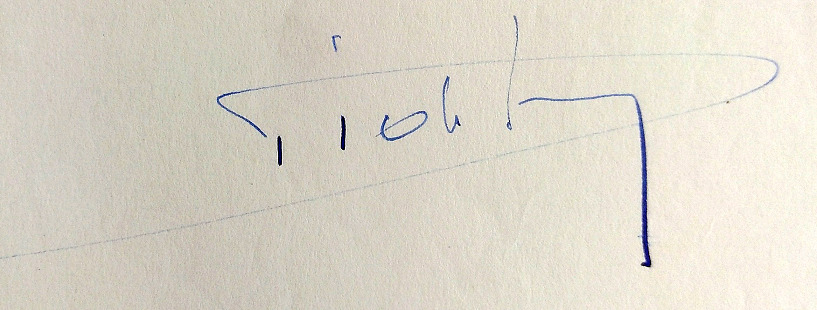
Signature of: jean dides